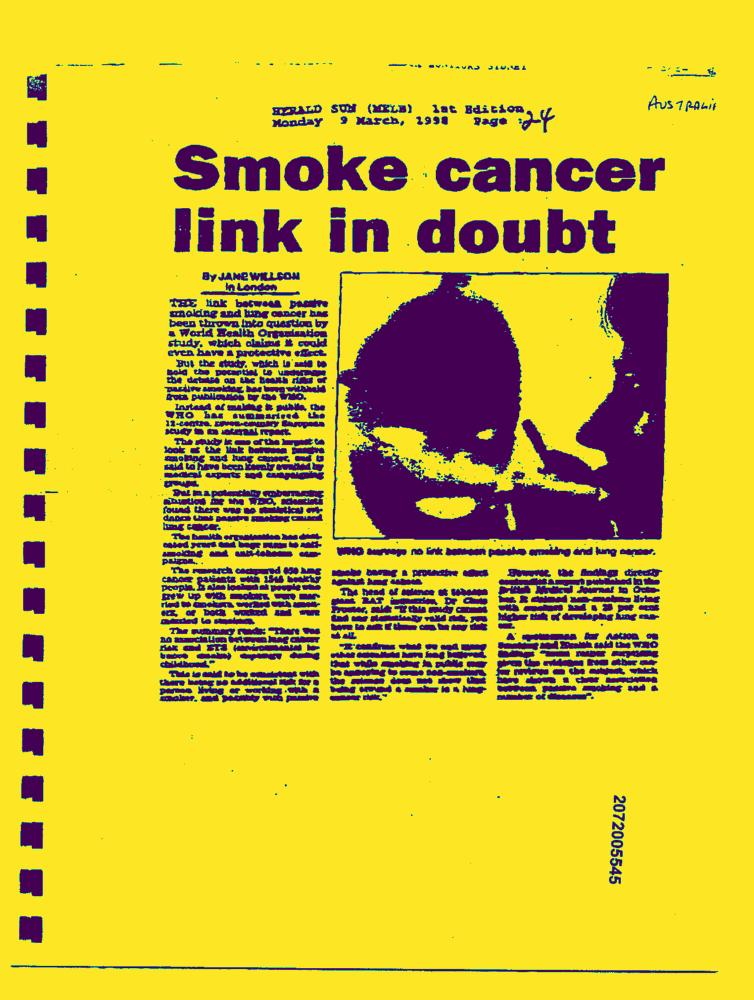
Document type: News-Article